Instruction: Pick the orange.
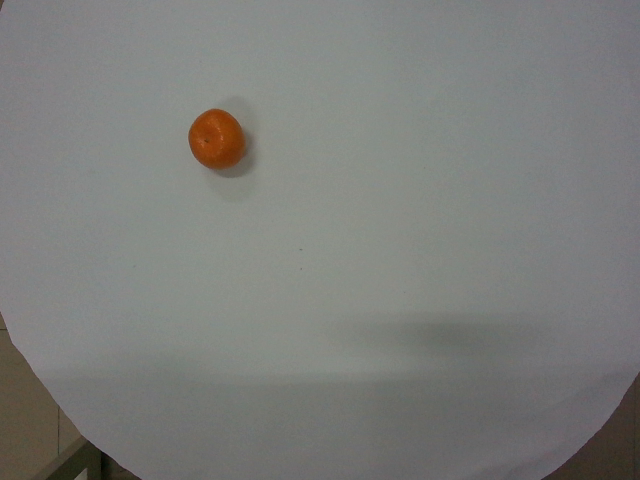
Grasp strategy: vertical